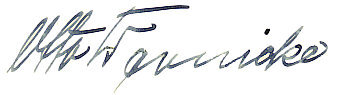
Signature of: otto wernicke